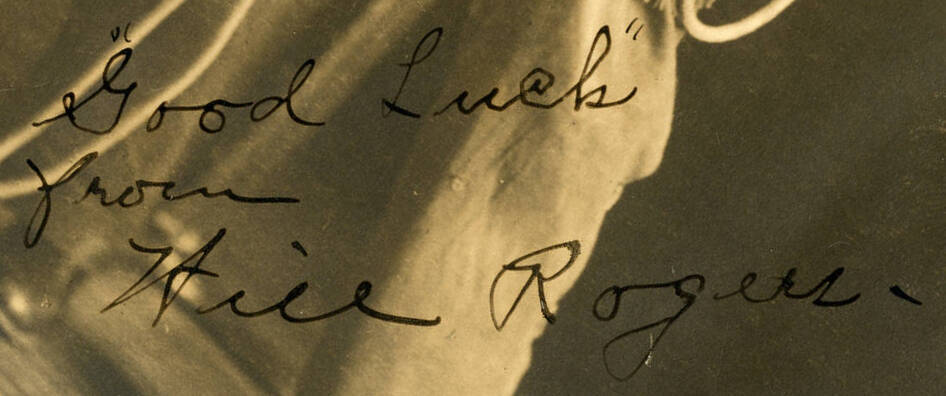
Signature of: will rogers